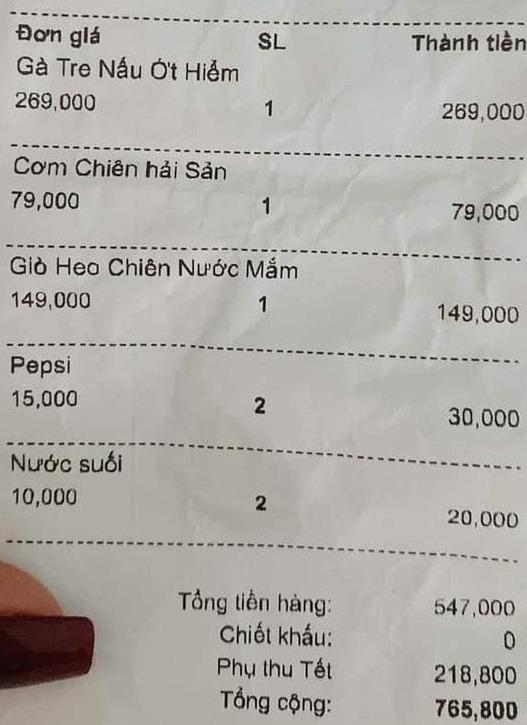
<table>
<tr>
<th>Đơn giá</th>
<th>SL</th>
<th>Thành tiền</th>
</tr>
<tr>
<td>Gà Tre Nấu Ớt Hiểm<br>269,000</td>
<td>1</td>
<td>269,000</td>
</tr>
<tr>
<td>Cơm Chiên hải Sản<br>79,000</td>
<td>1</td>
<td>79,000</td>
</tr>
<tr>
<td>Giò Heo Chiên Nước Mắm<br>149,000</td>
<td>1</td>
<td>149,000</td>
</tr>
<tr>
<td>Pepsi<br>15,000</td>
<td>2</td>
<td>30,000</td>
</tr>
<tr>
<td>Nước suối<br>10,000</td>
<td>2</td>
<td>20,000</td>
</tr>
</table>

Tổng tiền hàng: 547,000
Chiết khấu: 0
Phụ thu Tết 218,800
Tổng cộng: 765,800